Question: What are the imaging findings?
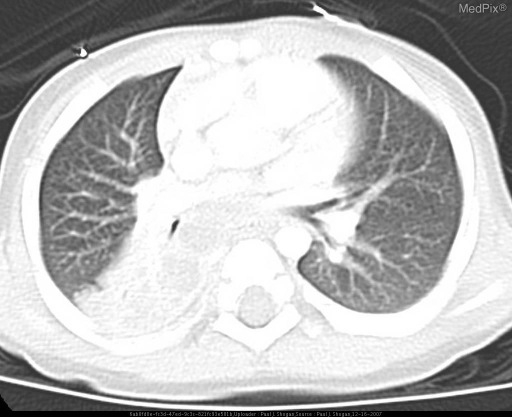
Answer: The imaging shows 16 month male: Chest radiographs demonstrates focal air space opacity in the right lower lobe, and right hilar fullness.  Contrast enhanced CT of the chest shows consolidation in the superior segment of the right lower lobe.  Additionally, there is a heterogeneous mass in the right paratracheal region with foci of central hypodensity, and minimal peripheral enhancement, suggestive of necrotic lymphadenopathy.  In the subcarinal region, there is contined area of central hypodenisty that is contiguous with the consolidated lung.

3 year old female: Chest radiographs demonstrate unilateral right sided hilar adenopathy.  Repeat chest radiographs two weeks later demonstrate new right middle lobe opacity. Contrast enhanced CT of the chest demonstrates consolidation of the superior segment of the right lower lobe..